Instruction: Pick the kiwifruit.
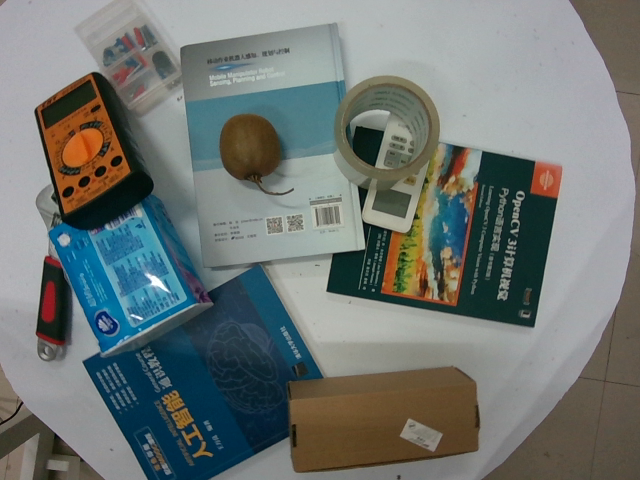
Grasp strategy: vertical